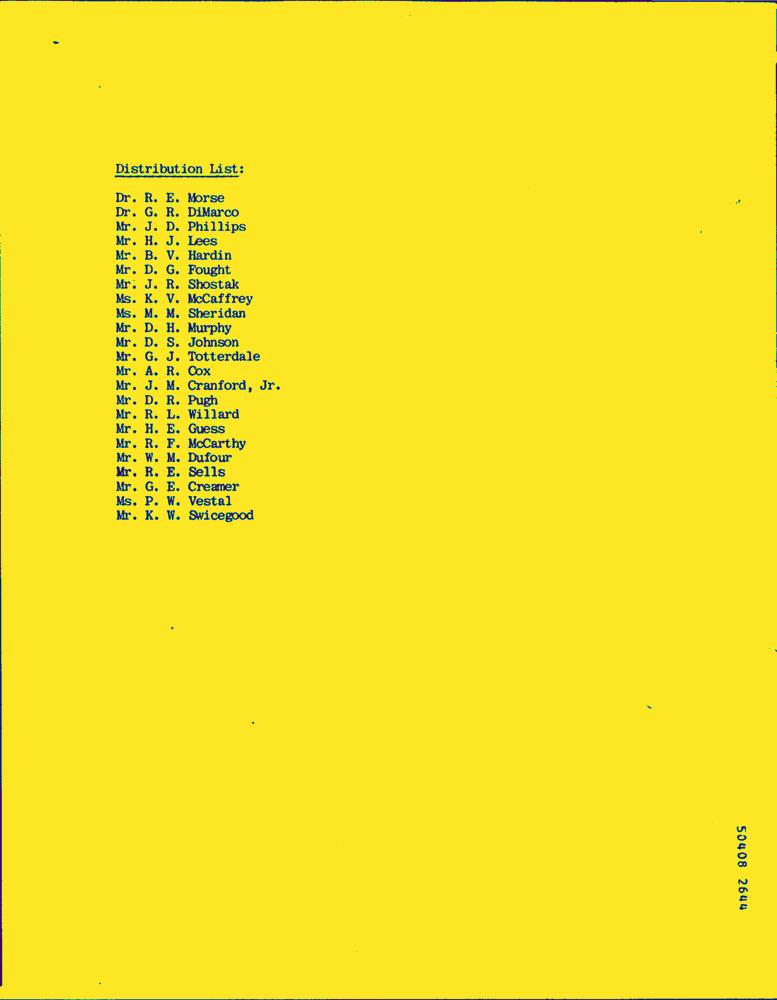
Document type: Letter-Doc